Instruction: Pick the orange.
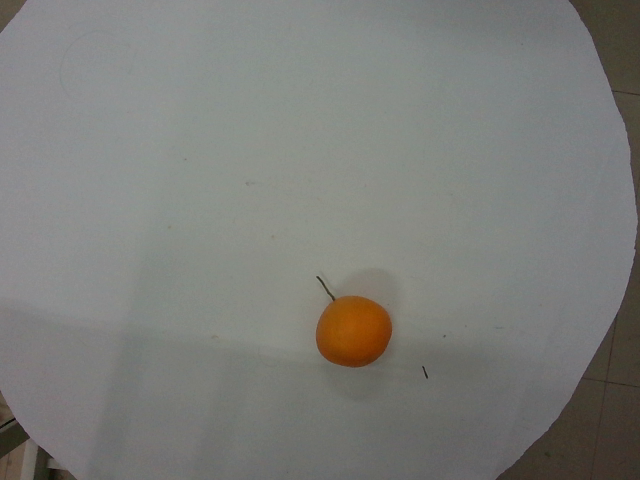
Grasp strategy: vertical